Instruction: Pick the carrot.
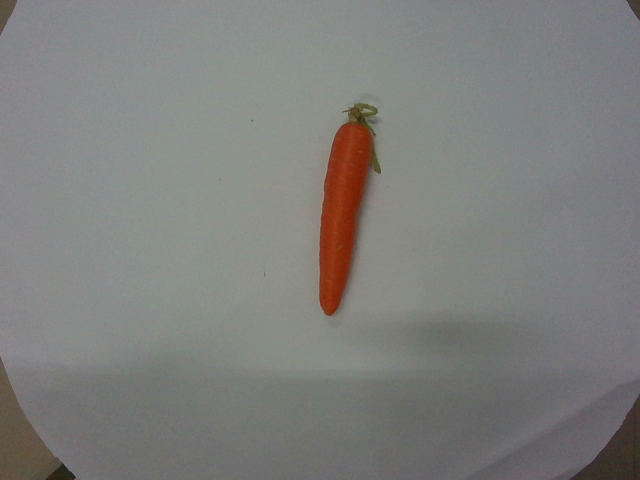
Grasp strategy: vertical